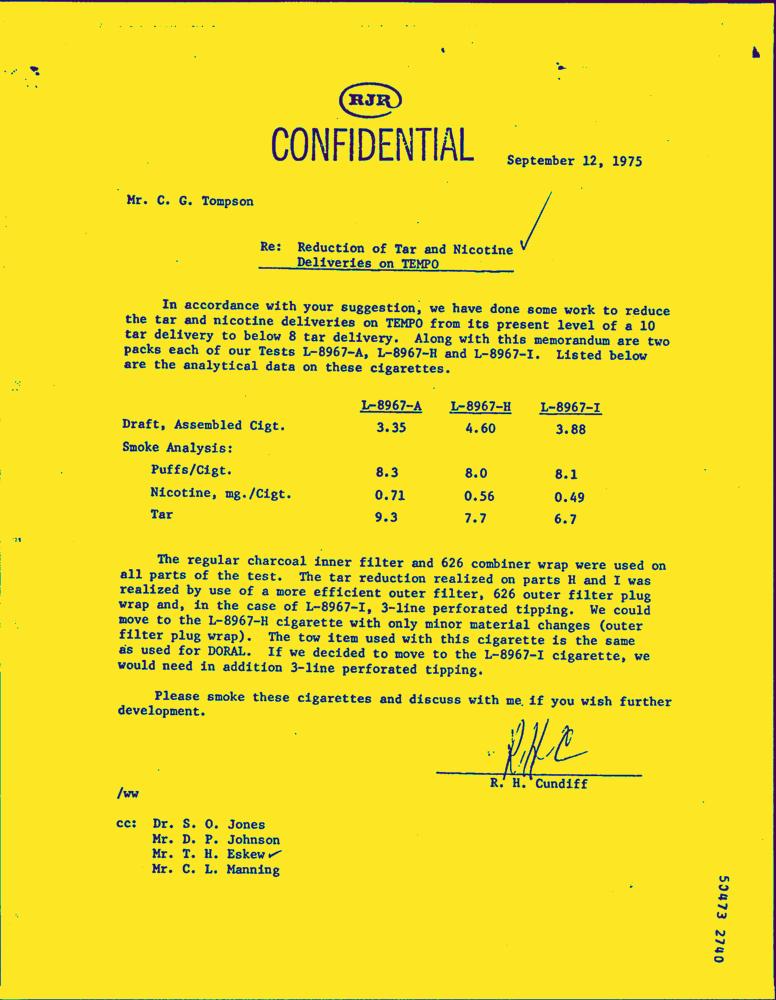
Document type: Letter-Doc